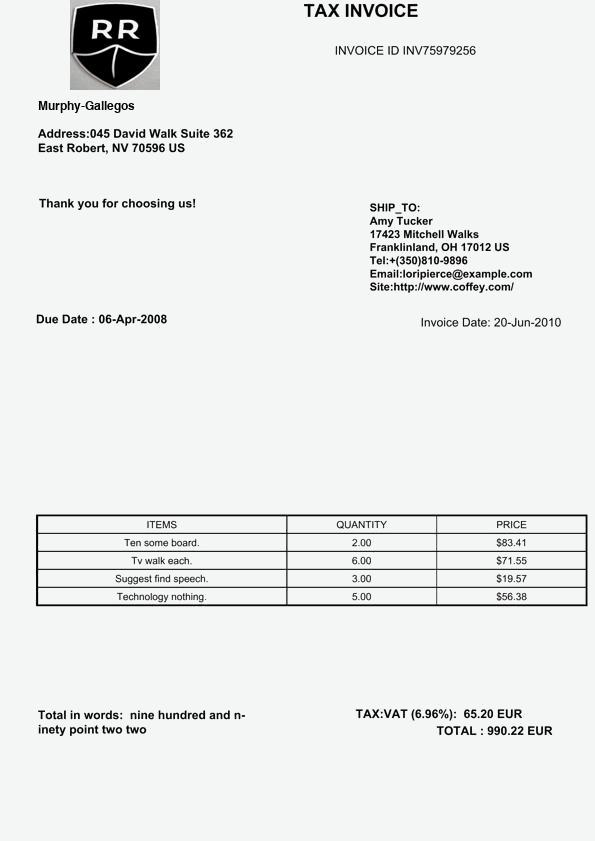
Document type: Invoice